Identify and extract the amount in words, amount in numbers, payee name, cheque date, and bank name from the image.
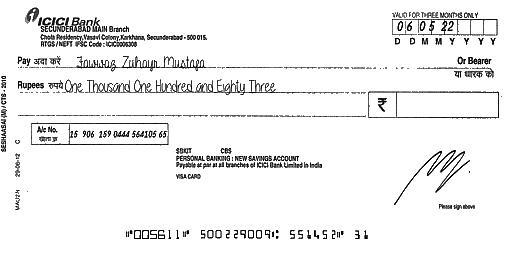
amt_in_words: One Thousand One Hundred and Eighty Three
amt_in_figures:
payee_name: Fawwaz Zuhayr Mustafa
bank_name: ICICI Bank
cheque_date: 06/05/22